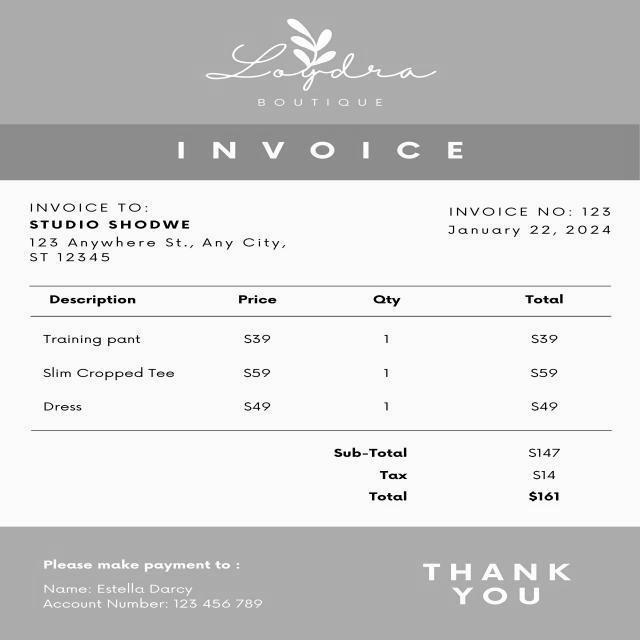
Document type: Invoice